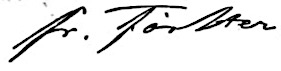
Signature of: friedrich christoph förster